Question: How is the property described in the document?
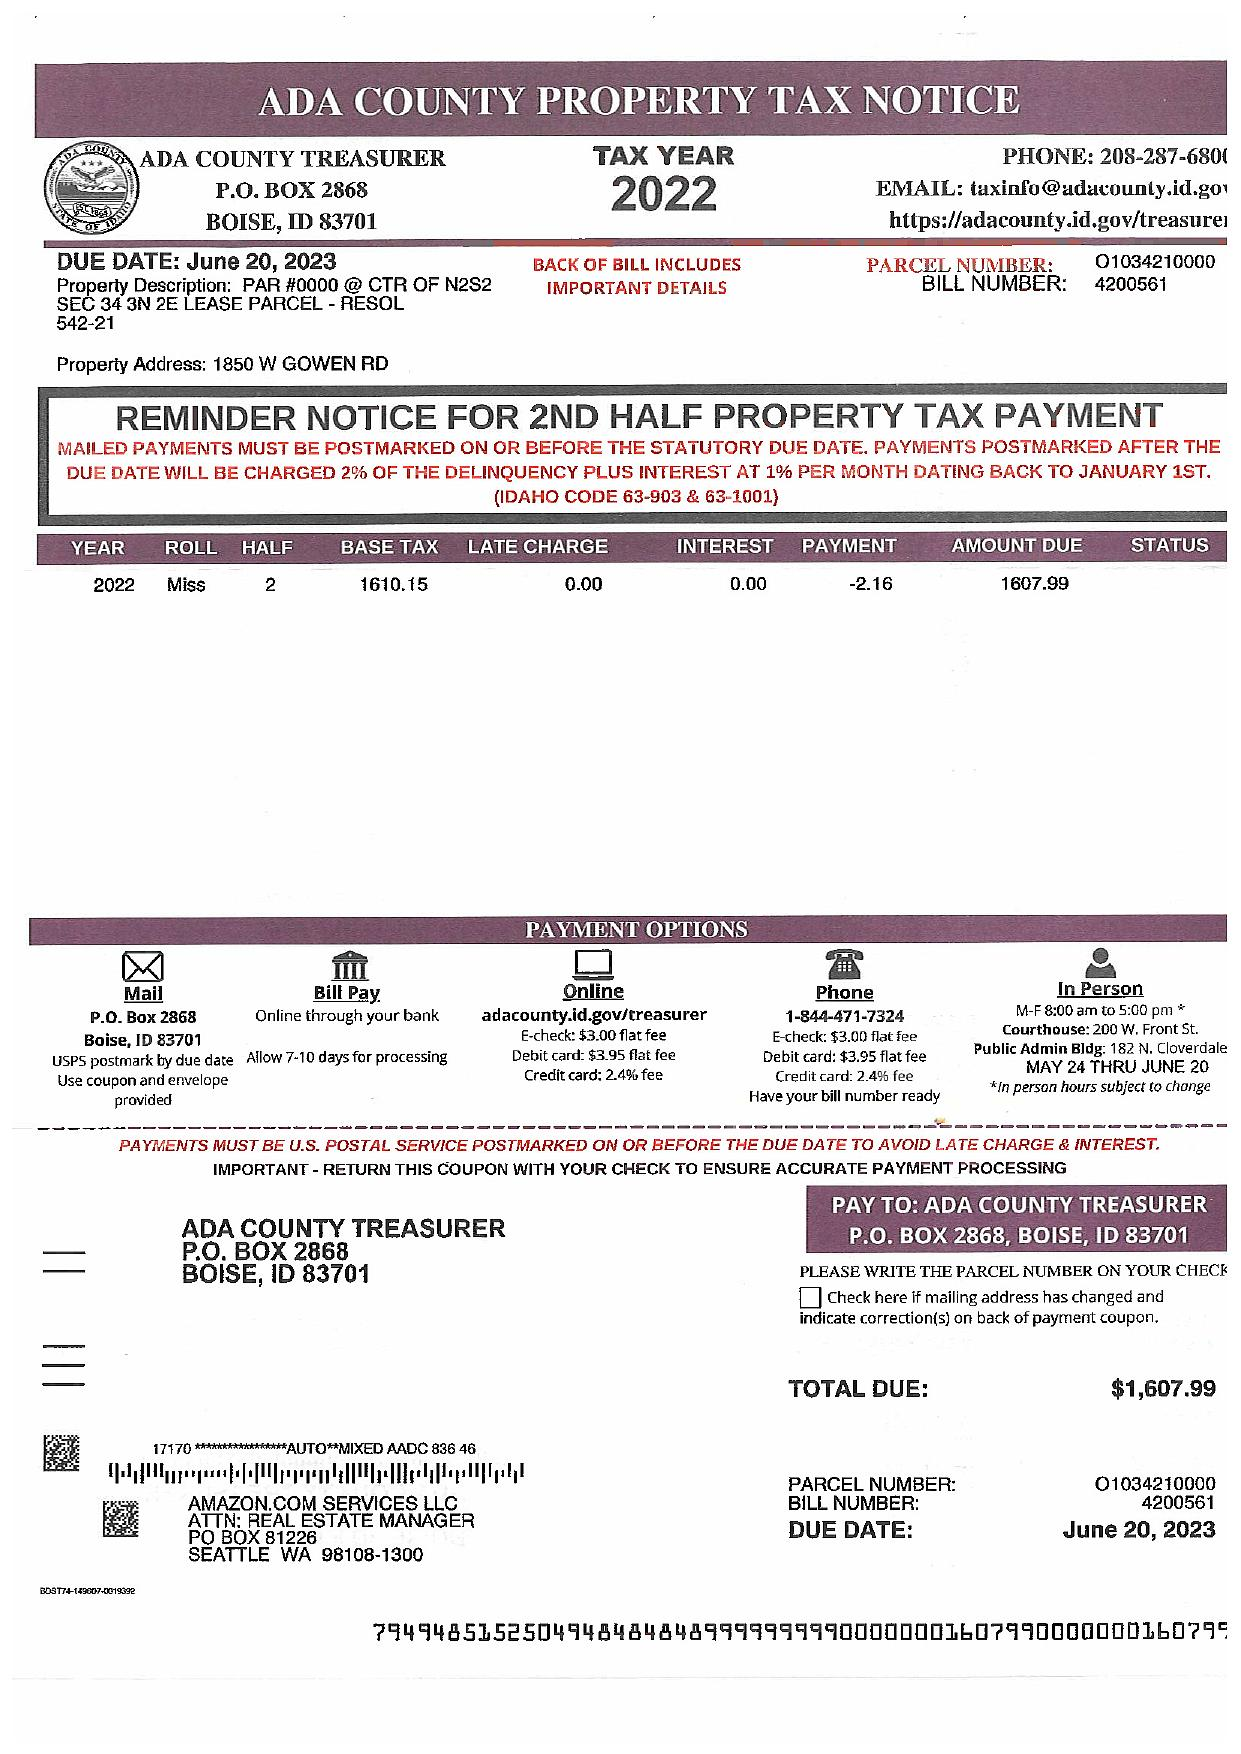
Answer: "PAR #0000 @ CTR OF N2S2 SEC 34 3N 2E LEASE PARCEL - RESOL 542-21"